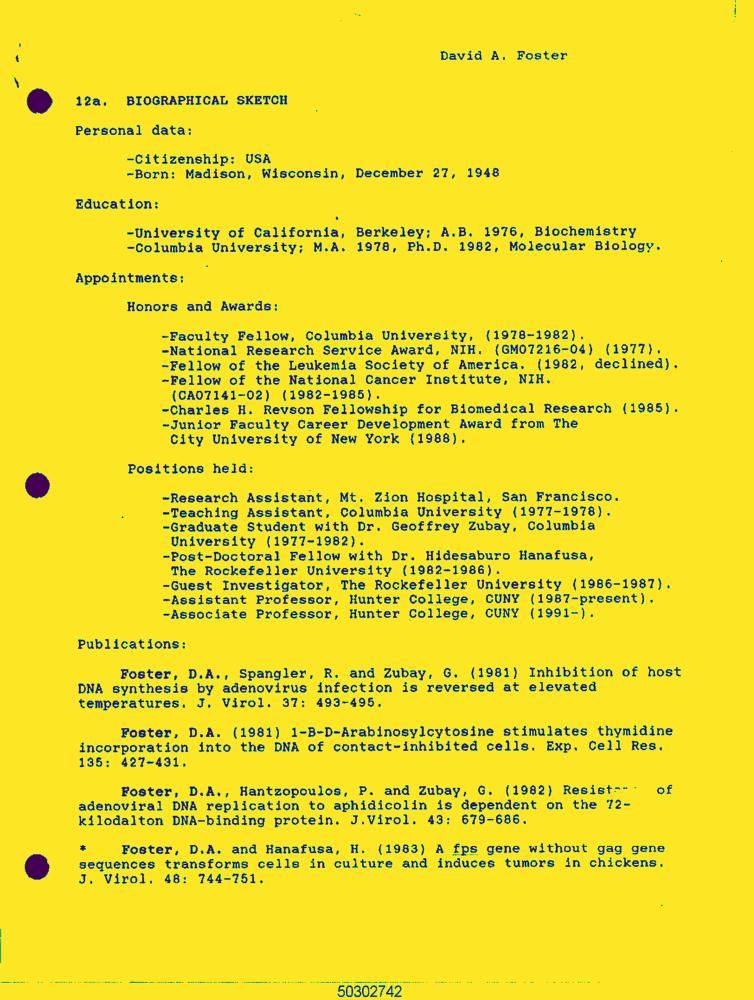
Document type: Resume-Doc